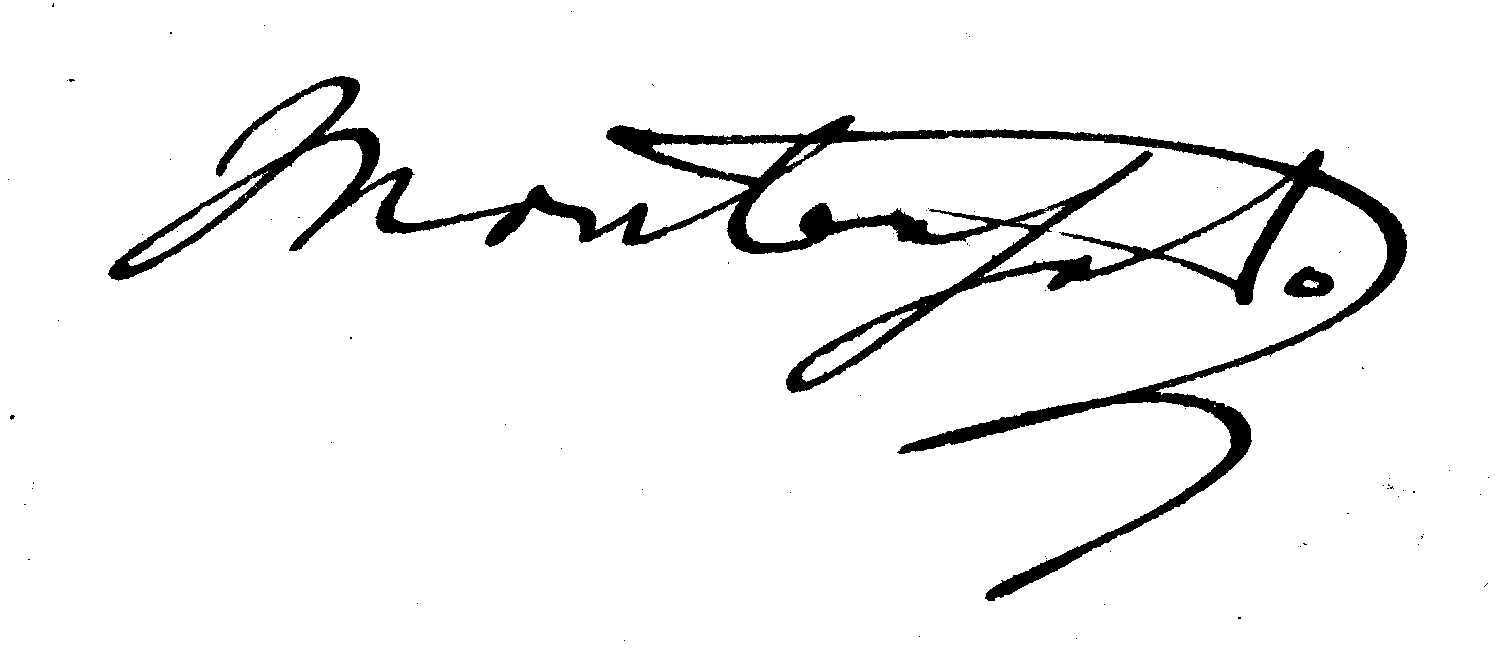
Signature of: tommaso di maria allery monterosato